Question: What could the diagnosis suggest?
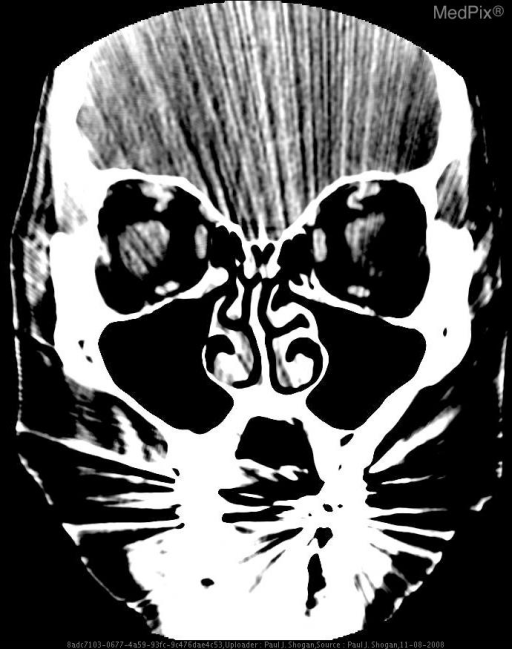
Answer: The possible diagnosis includes •  Right preseptal cellulitis with

» Choroidal Melanoma
» Metastases (Breast, Lung)
» Lymphoma
» Leukemia
» Choroidal hemangioma
» Coat’s Disease
» Toxocara Canis Infection
» Retrolental Fibroplasia.